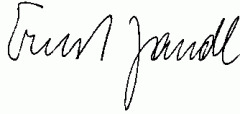
Signature of: ernst jandl